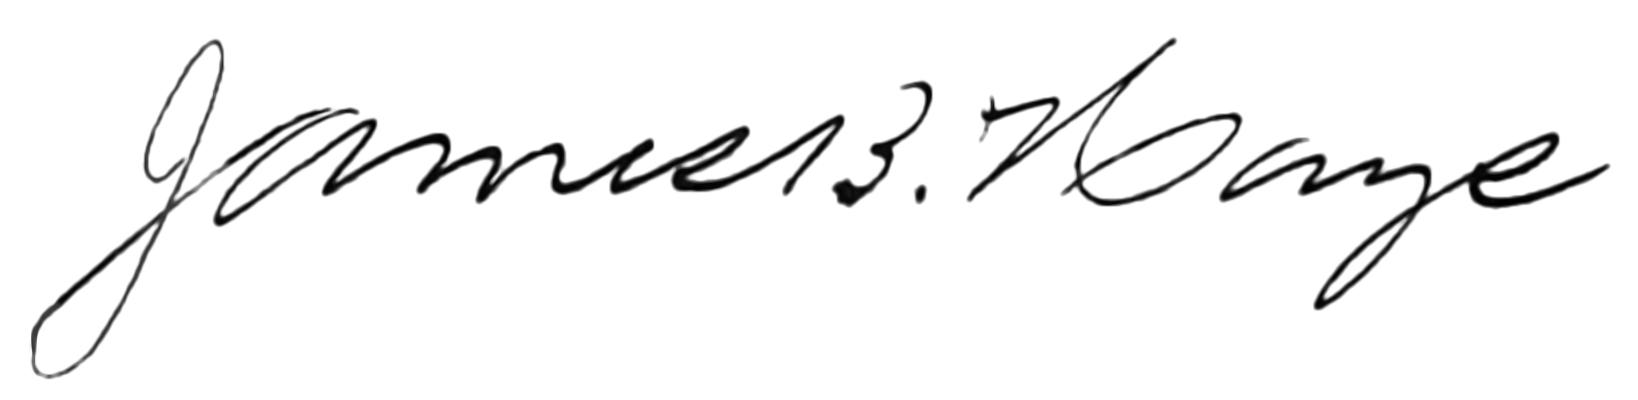
Signature of: james b hays